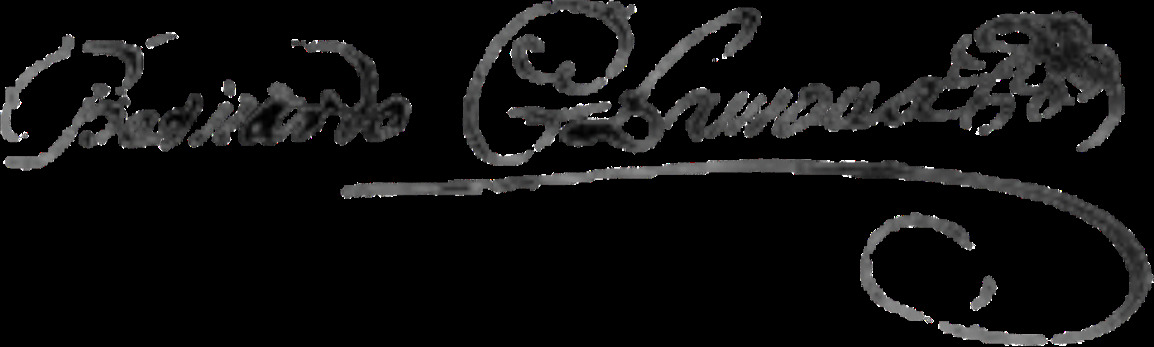
Signature of: q135991648